Question: What could the diagnosis suggest?
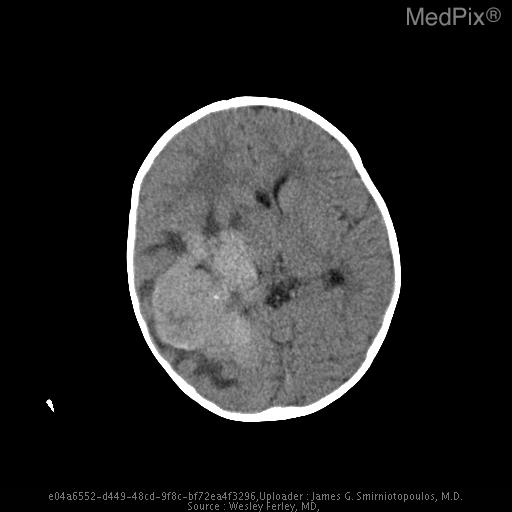
Answer: The possible diagnosis includes Choroid plexus carcinoma
Choroid plexus papilloma
PNET
Medulloepithelioma (infants)
Teratoma
Metastatic Adenocarcinoma (adults).